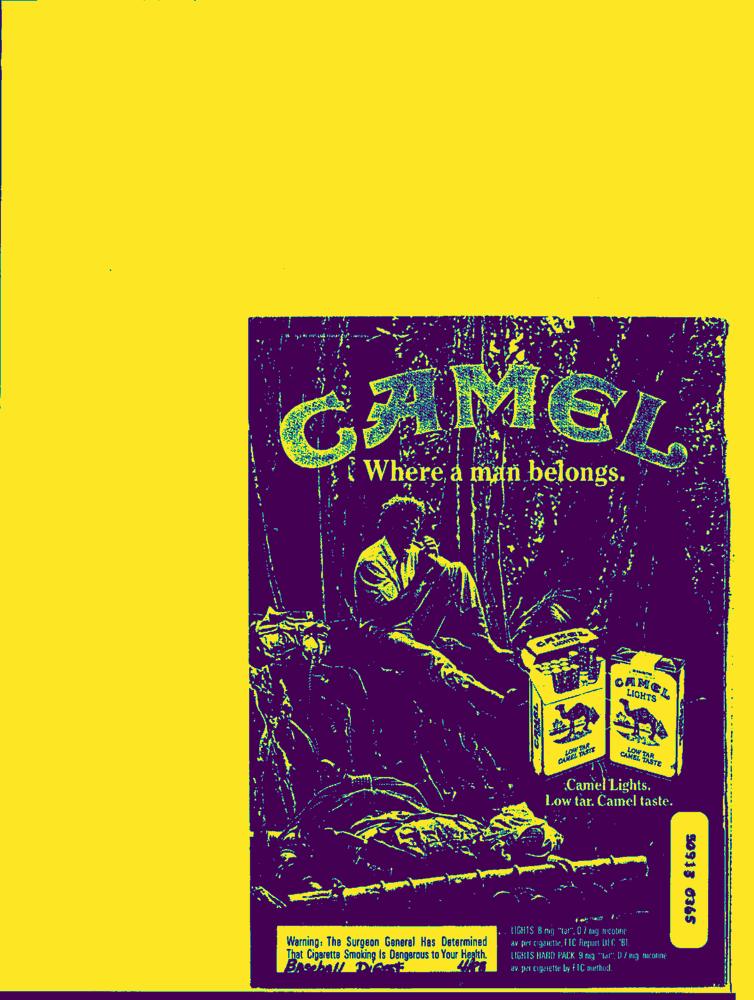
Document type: AD